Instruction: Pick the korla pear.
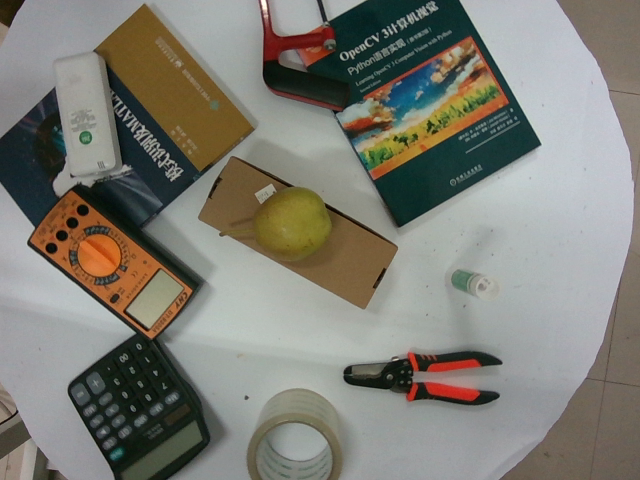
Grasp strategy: vertical